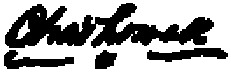
Signature of: charles lowell